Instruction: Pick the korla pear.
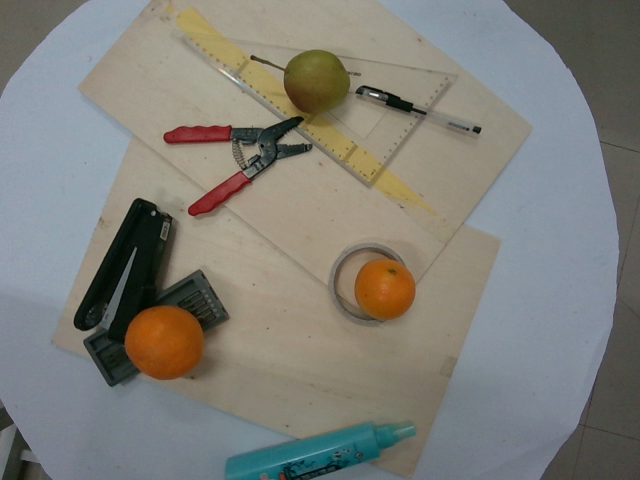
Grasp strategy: vertical